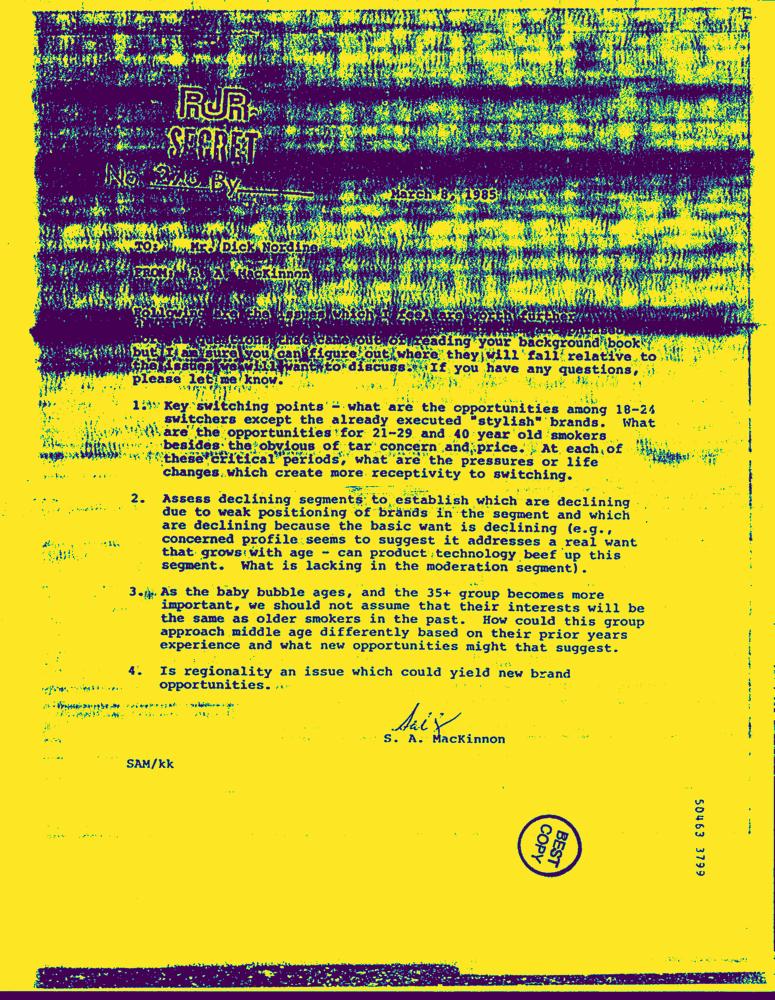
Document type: Letter-Doc